Question: What is the potential diagnosis?
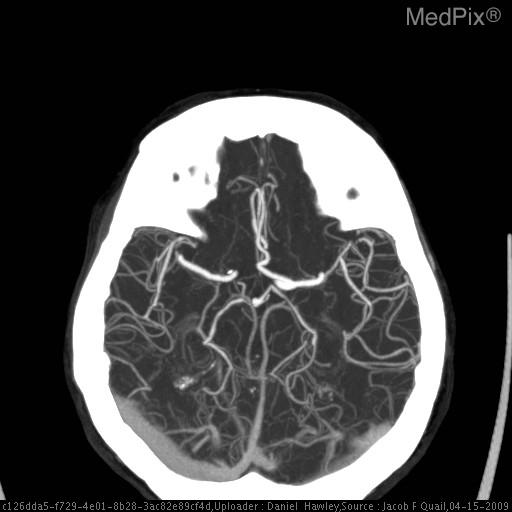
Answer: The possible diagnosis includes Ischemic stroke
Vasculitis.